Question: How does the patient history play a role?
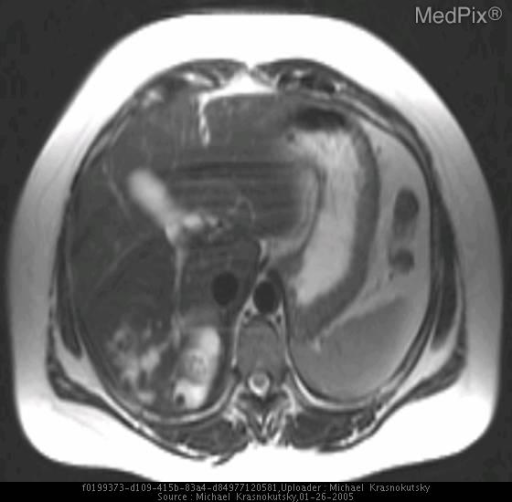
Answer: The patient's history of 41 year old samoan woman presented with recurrent bouts of pancreatitis. is key in understanding the case.